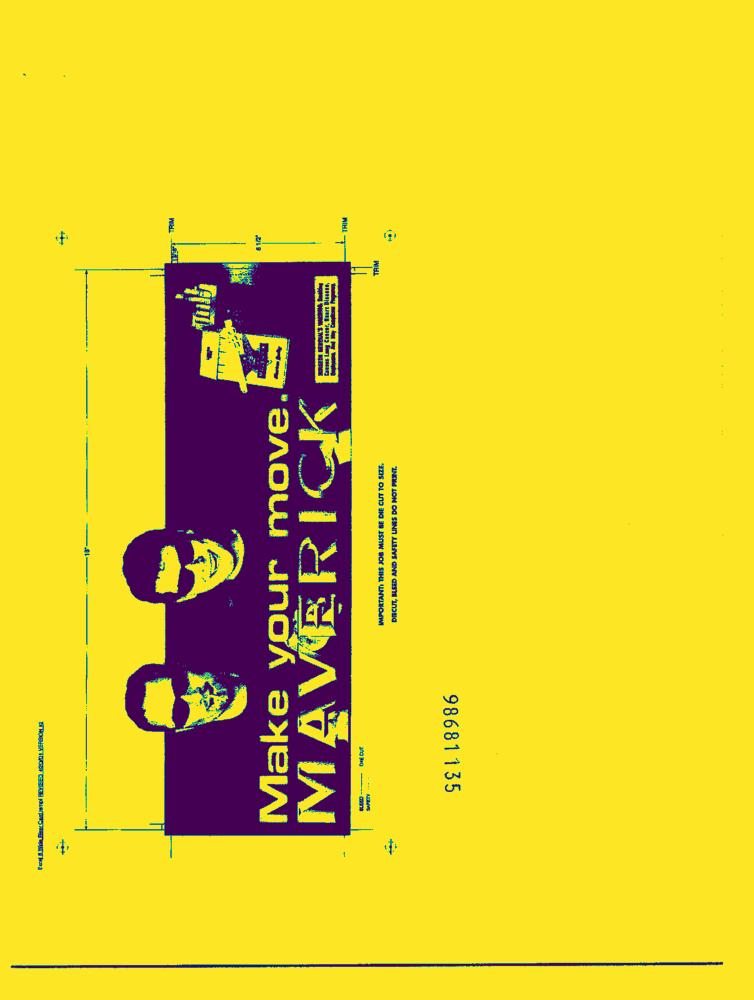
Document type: AD